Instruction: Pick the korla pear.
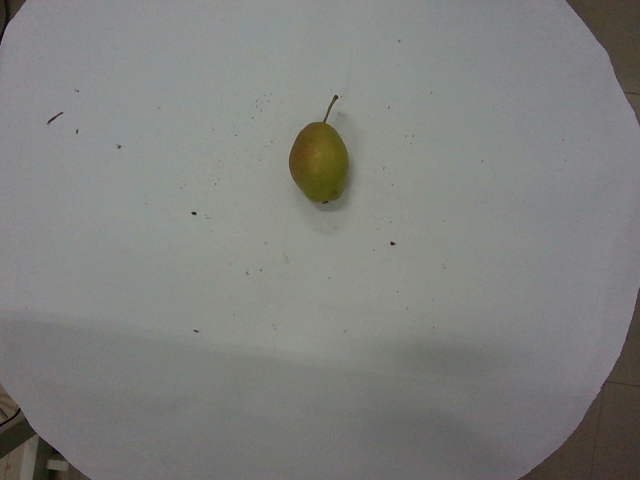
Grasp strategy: vertical